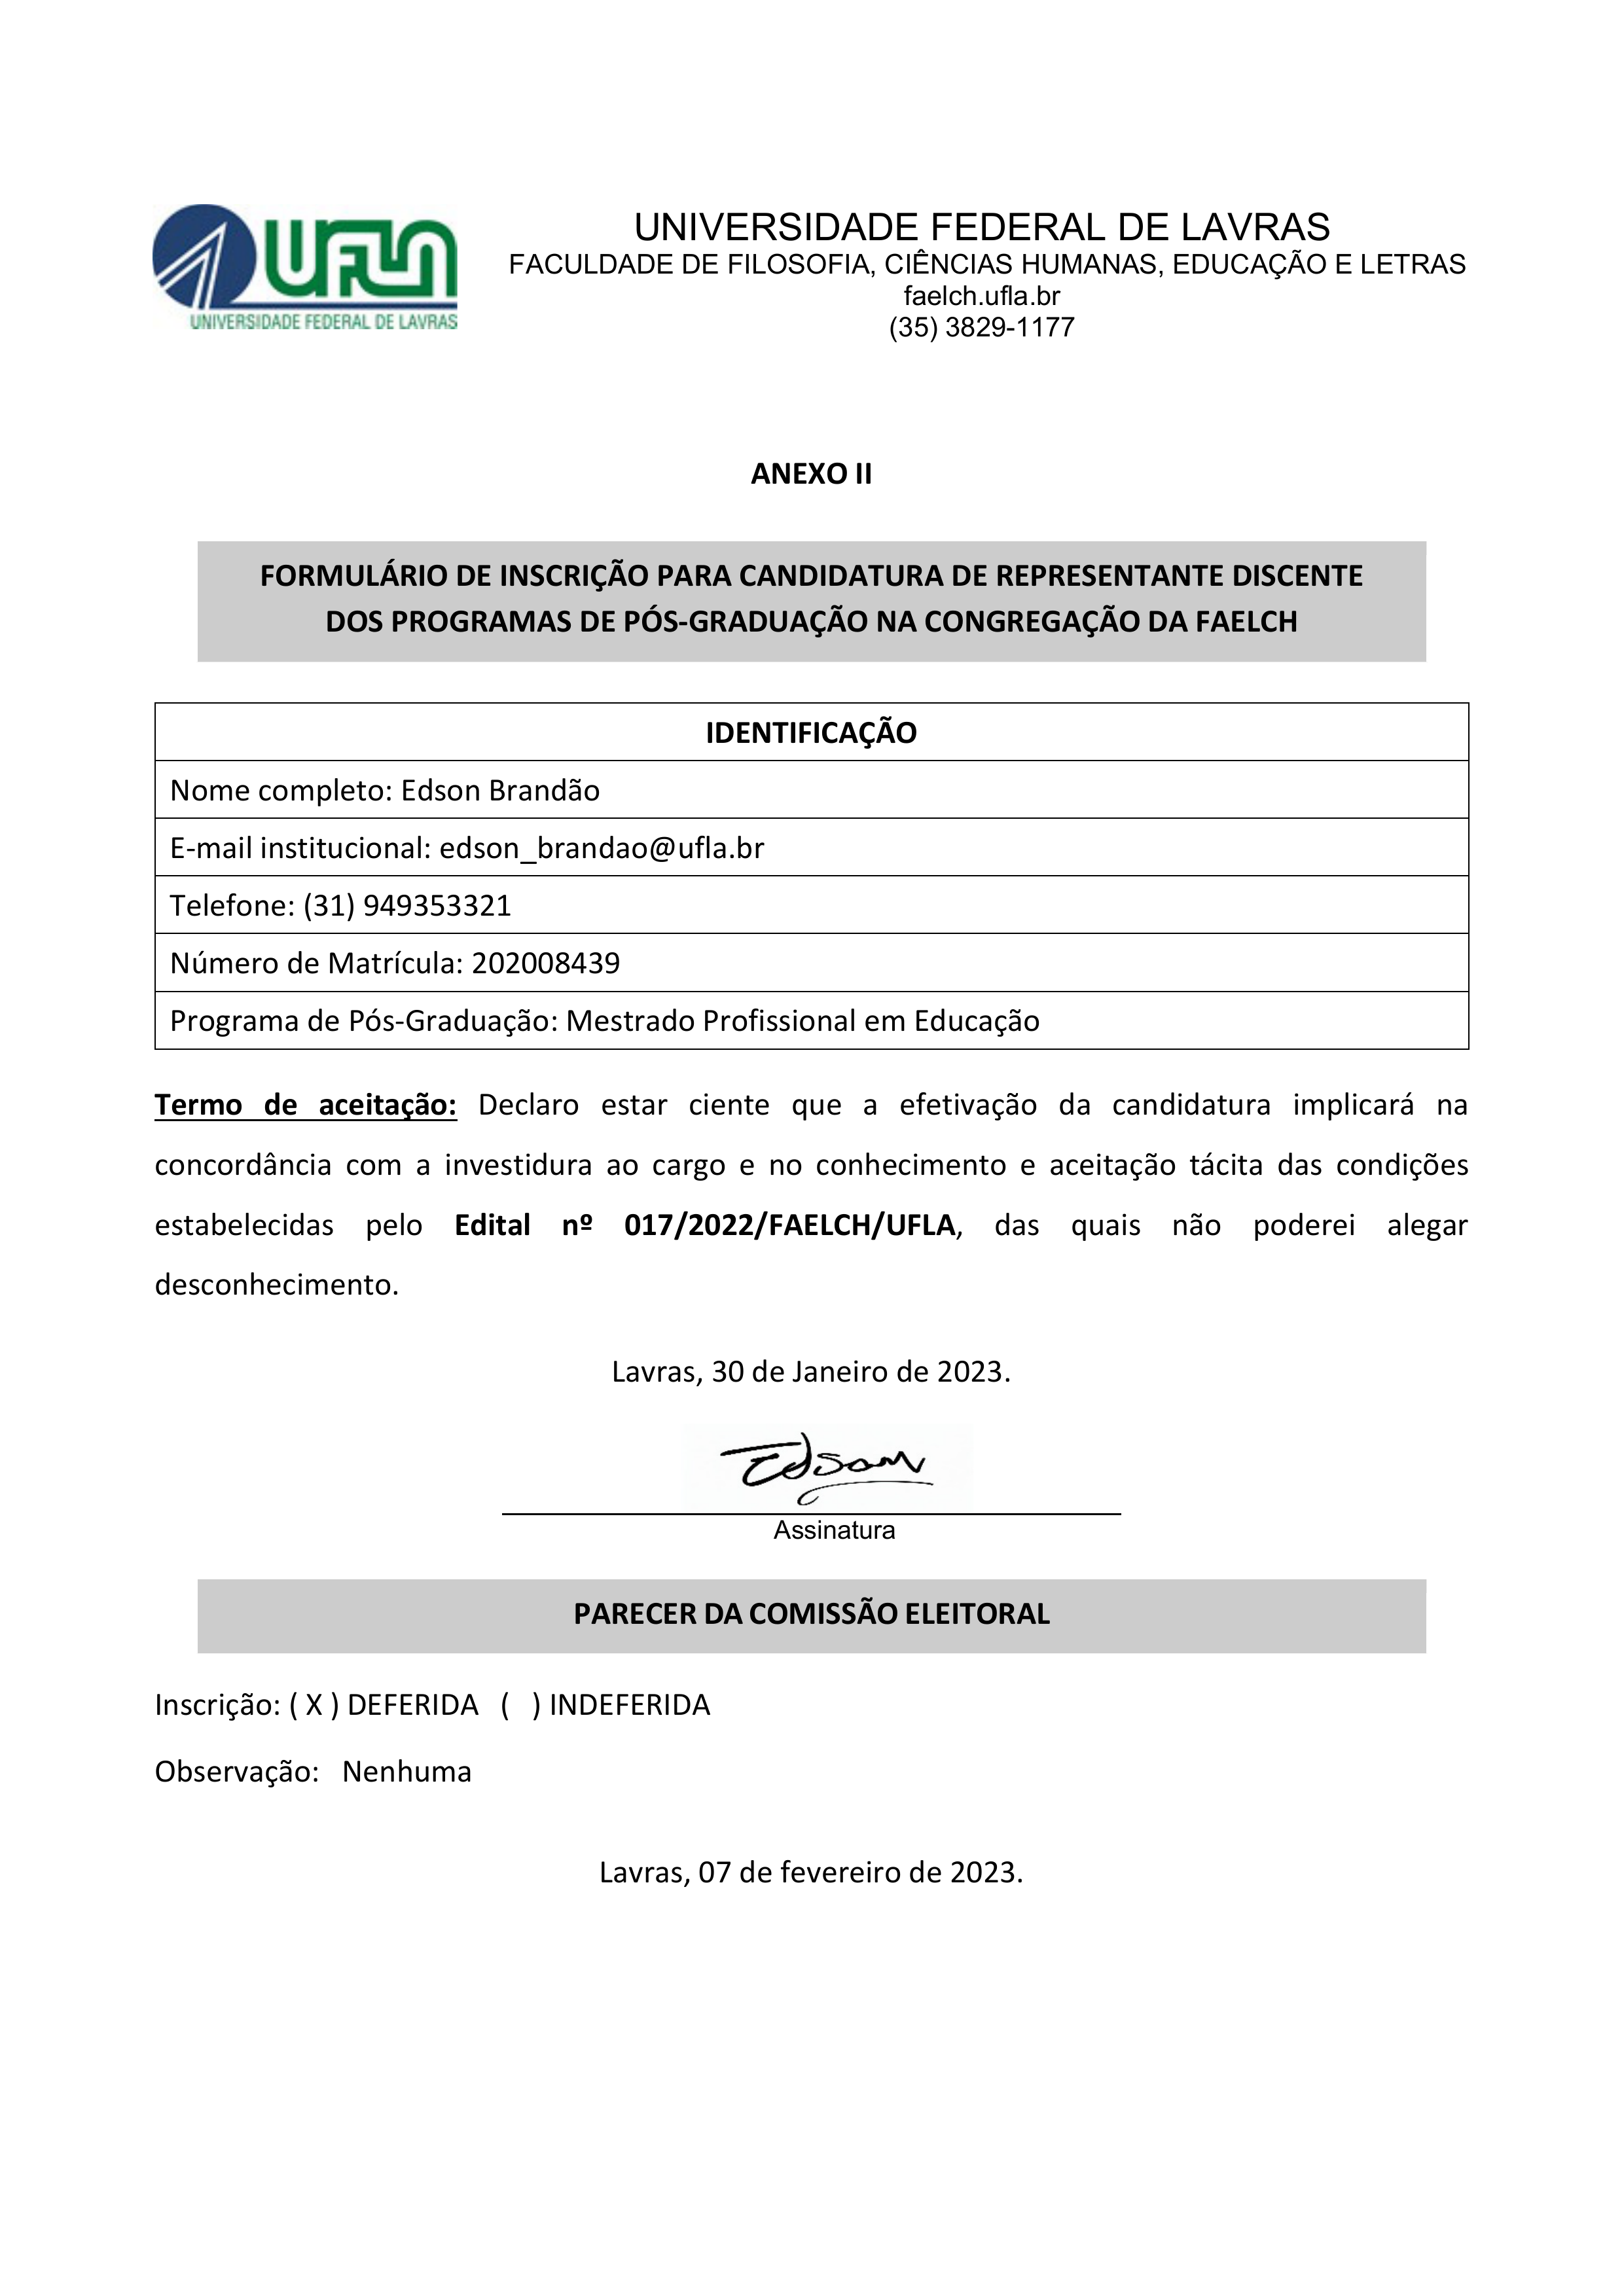
UNIVERSIDADE FEDERAL DE LAVRAS
UFLA
FACULDADE DE FILOSOFIA, CIÊNCIAS HUMANAS, EDUCAÇÃO E LETRAS
faelch.ufla.br
UNIVERSIDADE FEDERAL DE LAVRAS
(35) 3829-1177
ANEXO Il
FORMULÁRIO DE INSCRIÇÃO PARA CANDIDATURA DE REPRESENTANTE DISCENTE DOS PROGRAMAS DE PÓS-GRADUAÇÃO NA CONGREGAÇÃO DA FAELCH
IDENTIFICAÇÃO
Nome completo:
Edson Brandão
E-mail institucional:
edson_brandao@ufla.br
Telefone:
(31) 949353321
Número de Matrícula:
202008439
Programa de Pós-Graduação:
Mestrado Profissional em Educação
Termo de aceitação: Declaro estar ciente que a efetivação da candidatura implicará na concordância com a investidura ao cargo e no conhecimento e aceitação tácita das condições estabelecidas pelo Edital nº 017/2022/FAELCH/UFLA, das quais não poderei alegar desconhecimento.
Lavras, 30 de Janeiro de 2023.
Assinatura
PARECER DA COMISSÃO ELEITORAL
Inscrição:
() INDEFERIDA
DEFERIDA
(X)
Observação:
Nenhuma
Lavras, 07 de fevereiro de 2023.